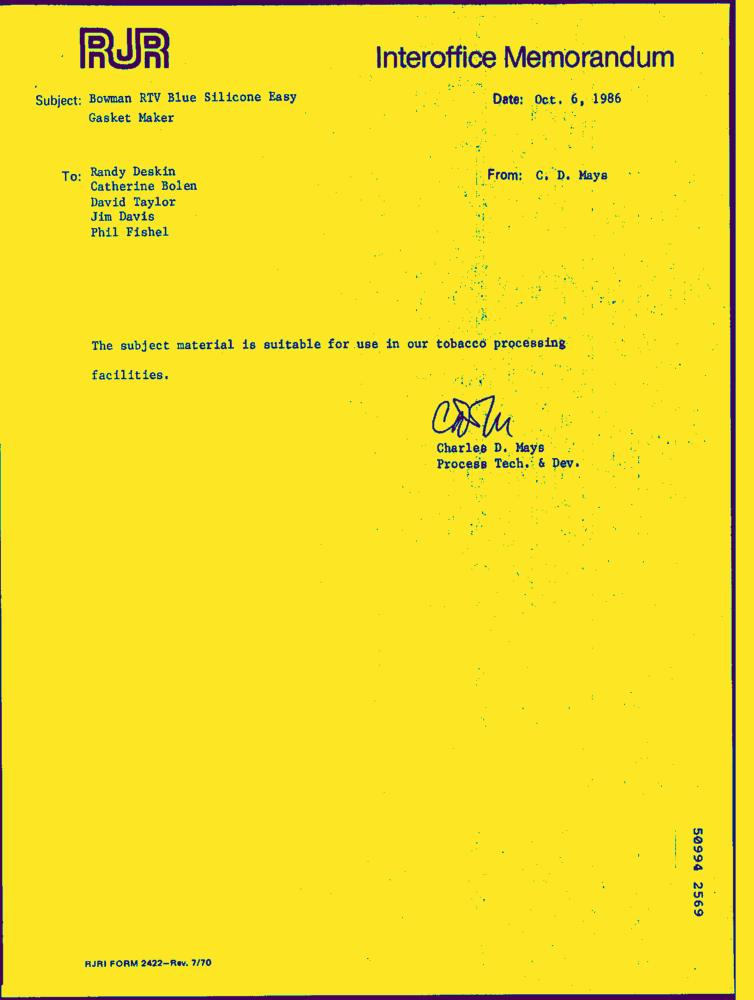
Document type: Letter-Doc